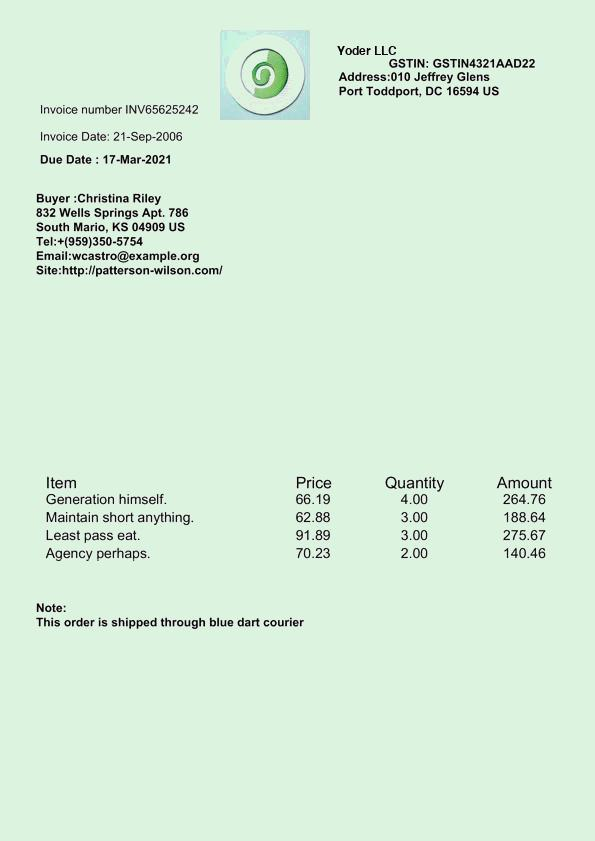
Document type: Invoice